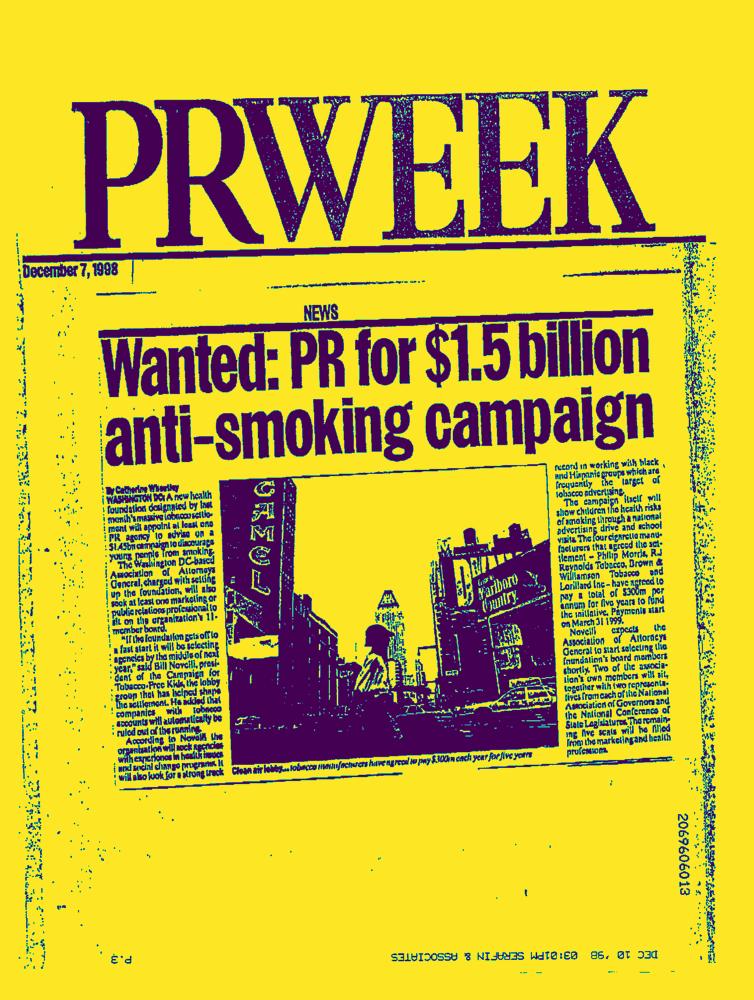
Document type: News-Article